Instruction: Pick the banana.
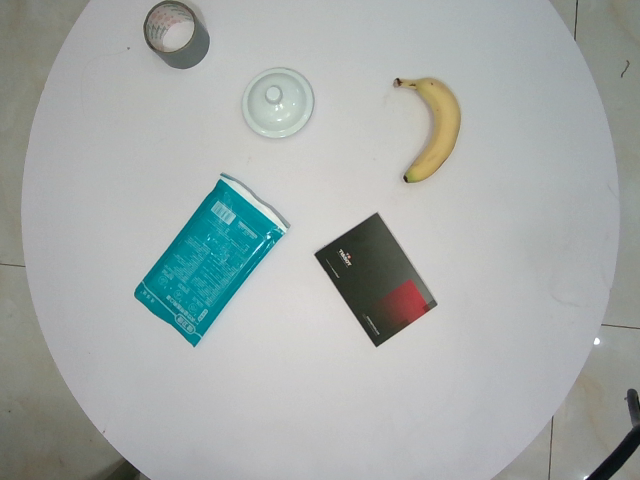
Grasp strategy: vertical